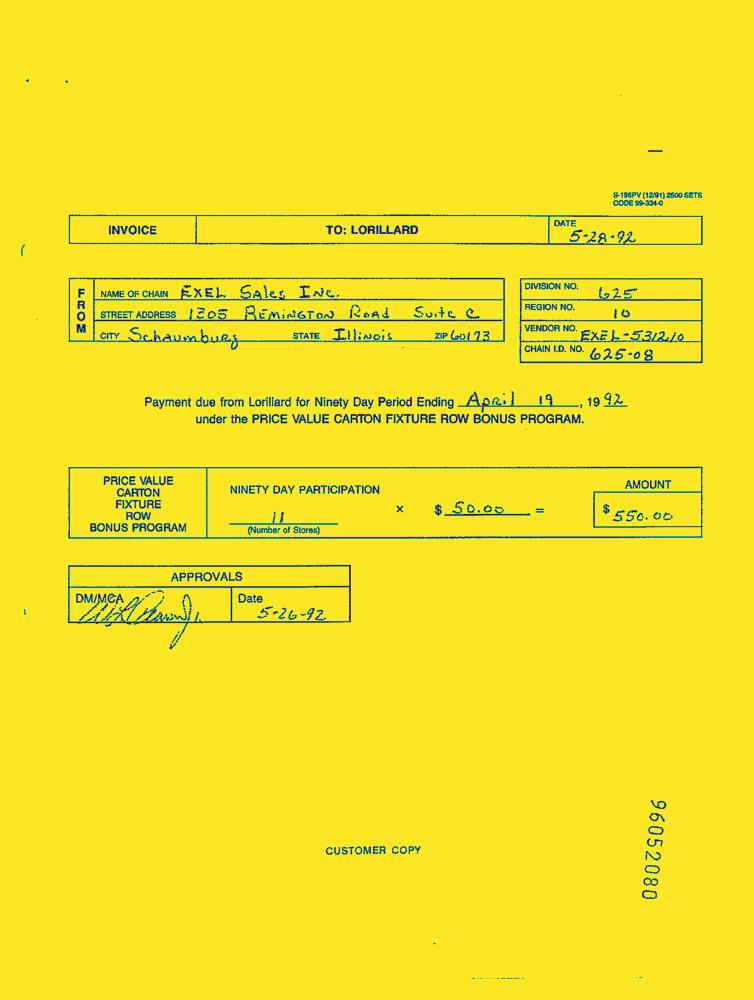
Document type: Invoice-Doc